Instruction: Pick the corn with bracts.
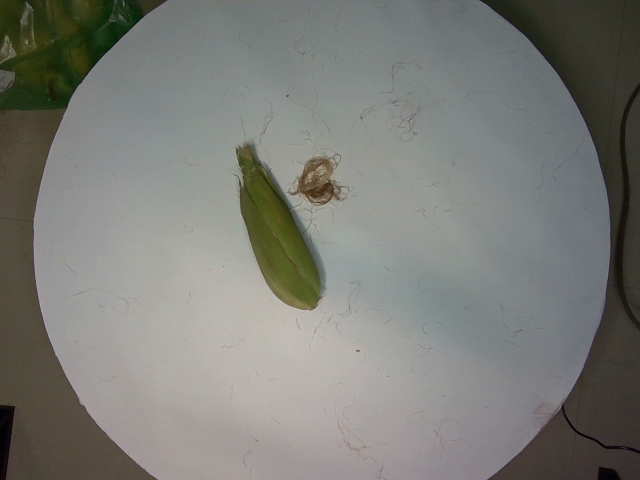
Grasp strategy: vertical